Question: What is the assessed value of the property as noted in the document?
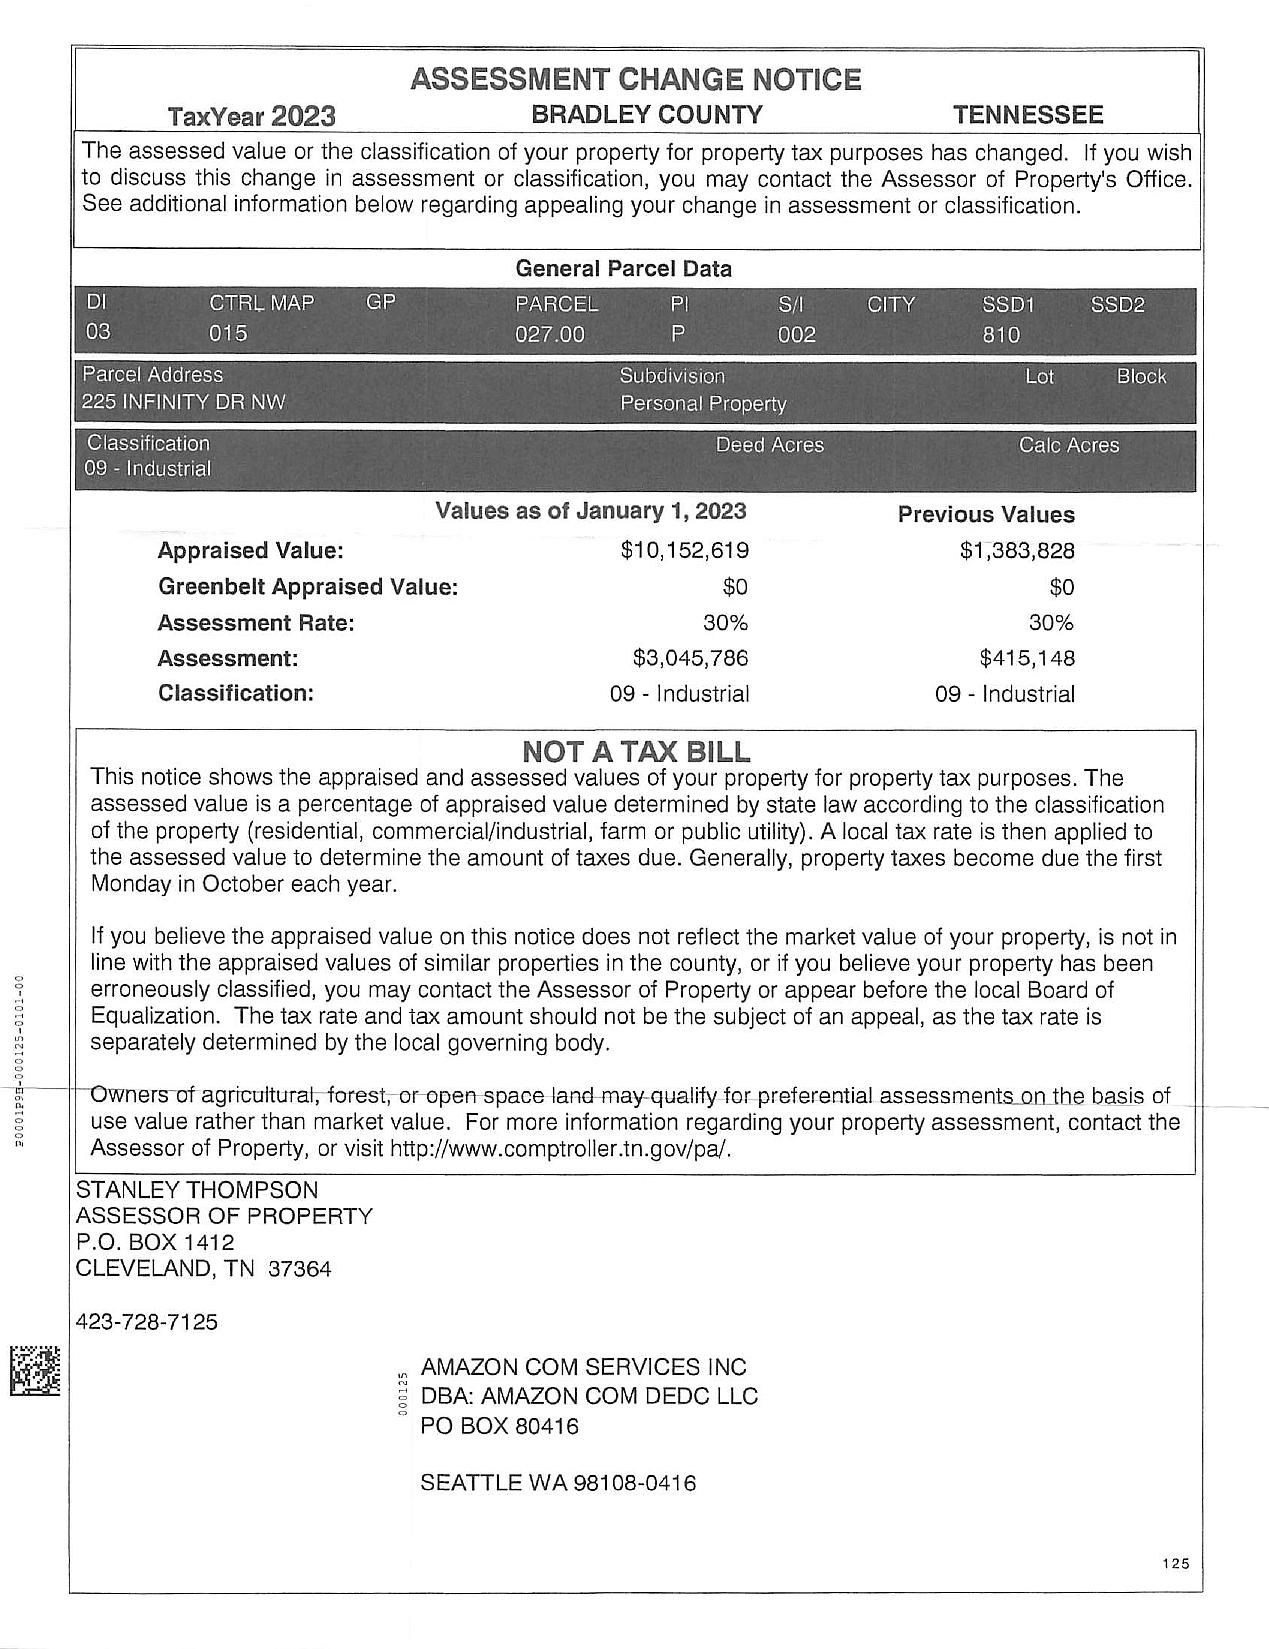
Answer: "$3,045,786 "